Question: What jurisdiction, city, or county is the document associated with?
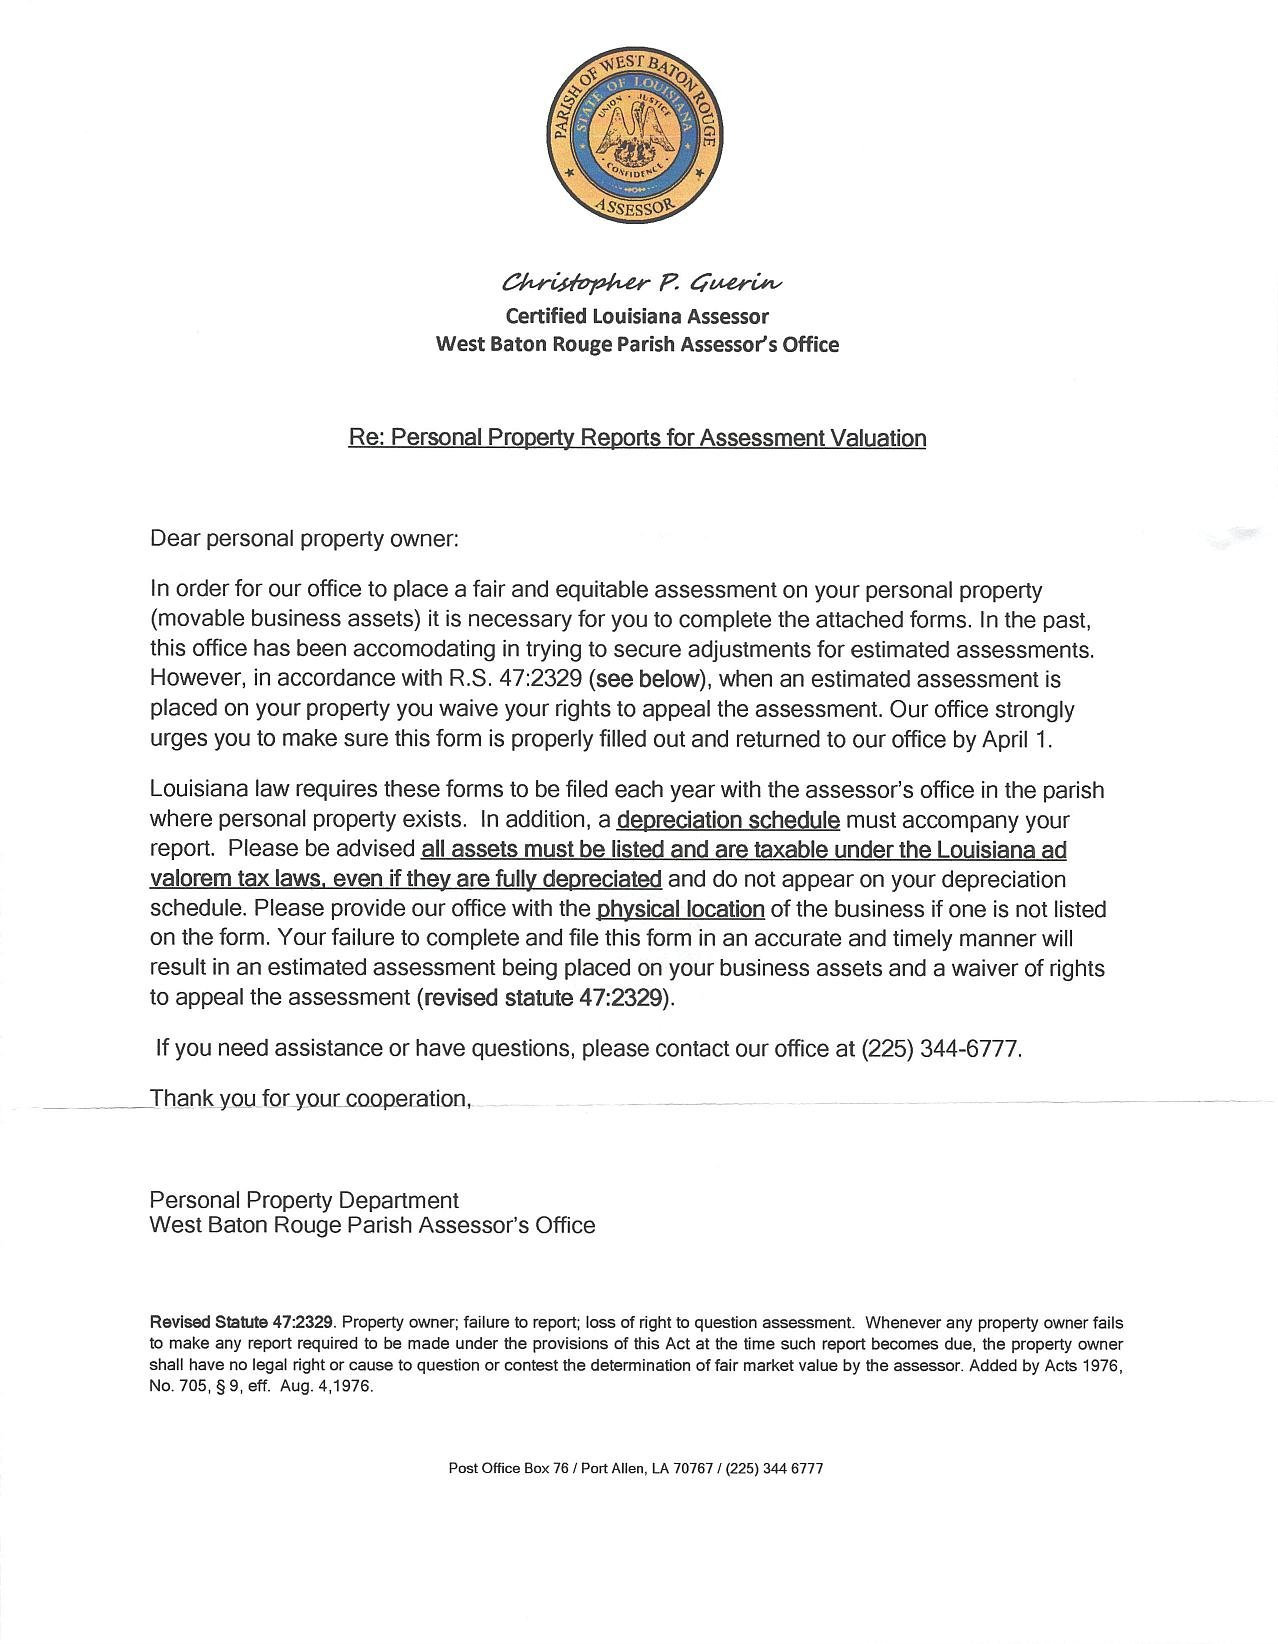
Answer: "West Baton Rouge Parish"